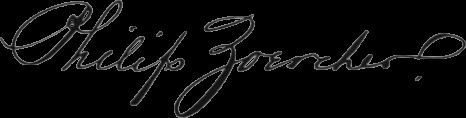
Signature of: philip zoercher